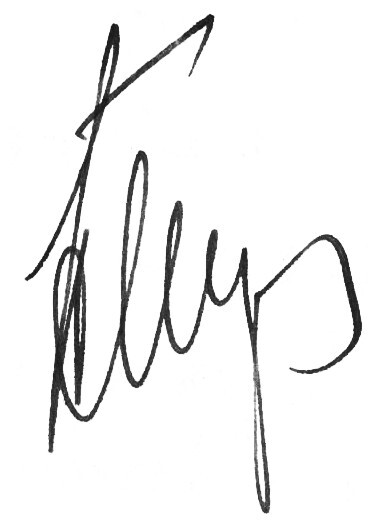
Signature of: platon shupik